Question: What is the estimated tax bill amount according to the document?
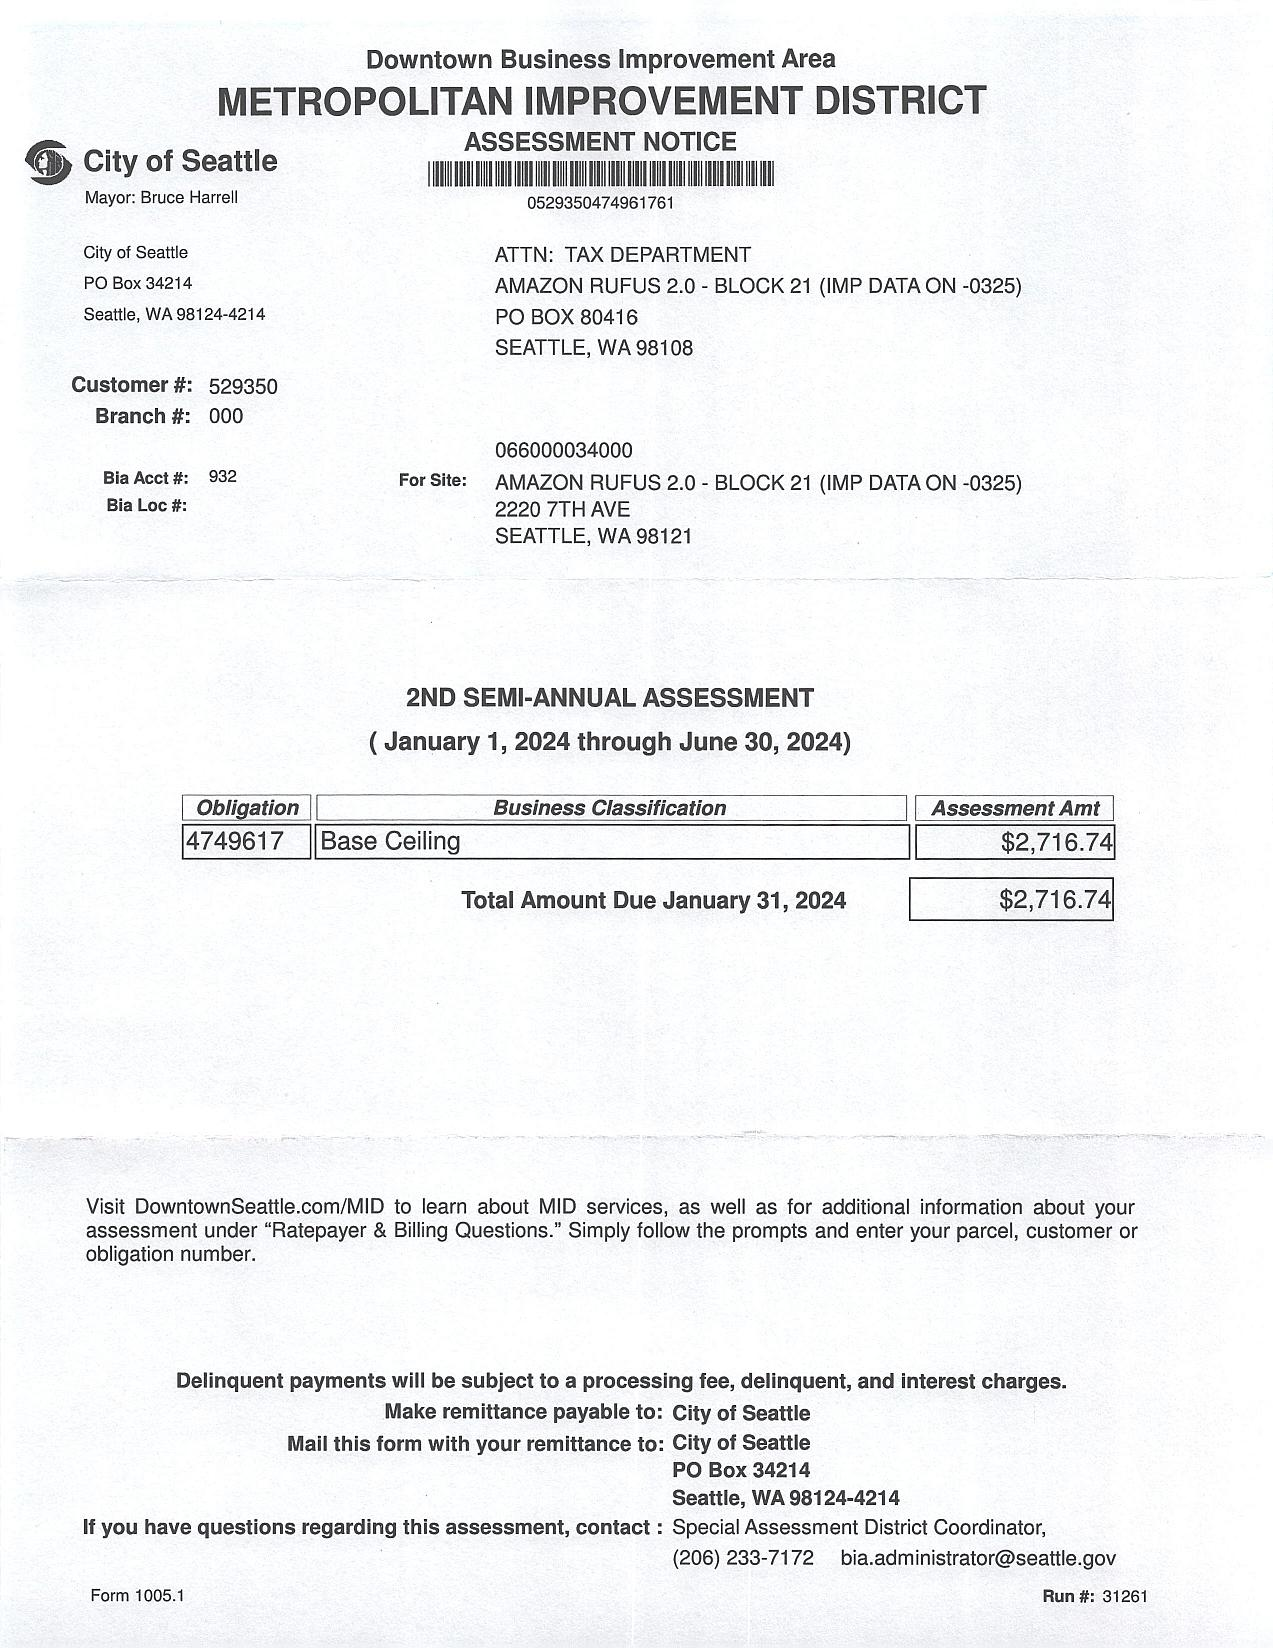
Answer: "$2,716.74 "